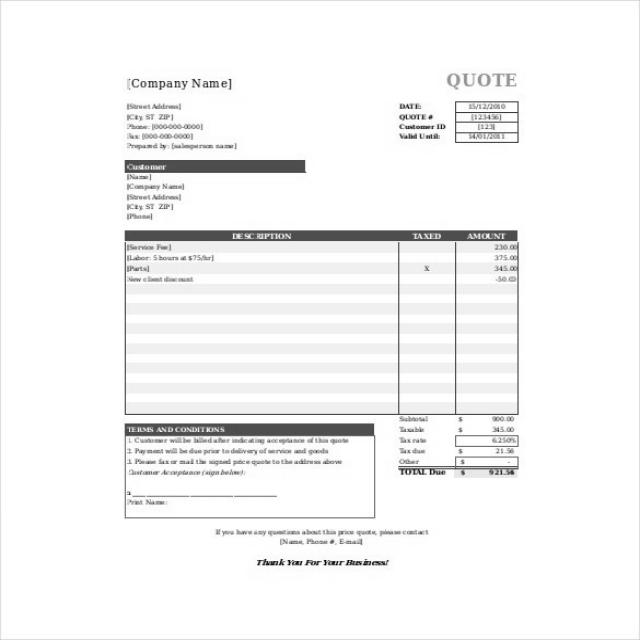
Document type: Invoice